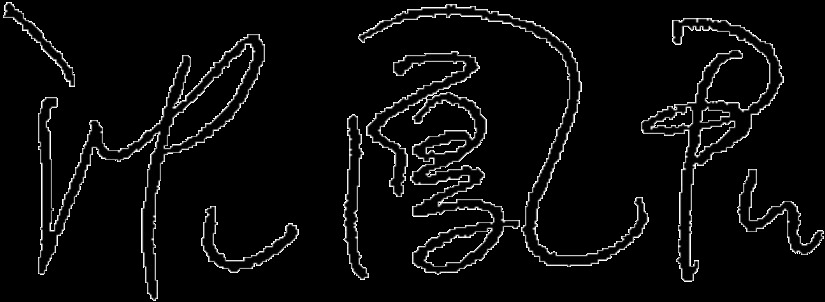
Signature of: vivian sum